Question: What are the imaging findings?
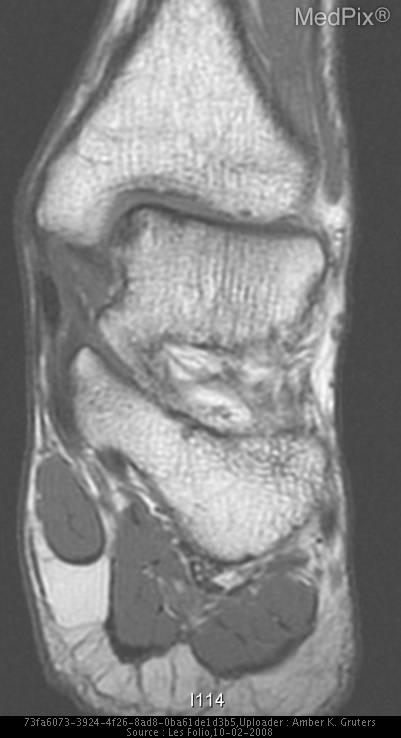
Answer: The imaging shows AP and lateral radiographs of left ankle are negative. T1-weighted MR image shows focal area of low signal intensity in the medial aspect of the left talus. FSE T2-weighted MR image with fat saturation shows focal area of high signal intensity in the anteromedial aspect of the left talus. T1-weighted MR image shows focus of low signal intensity in the medial aspect of the left talus..